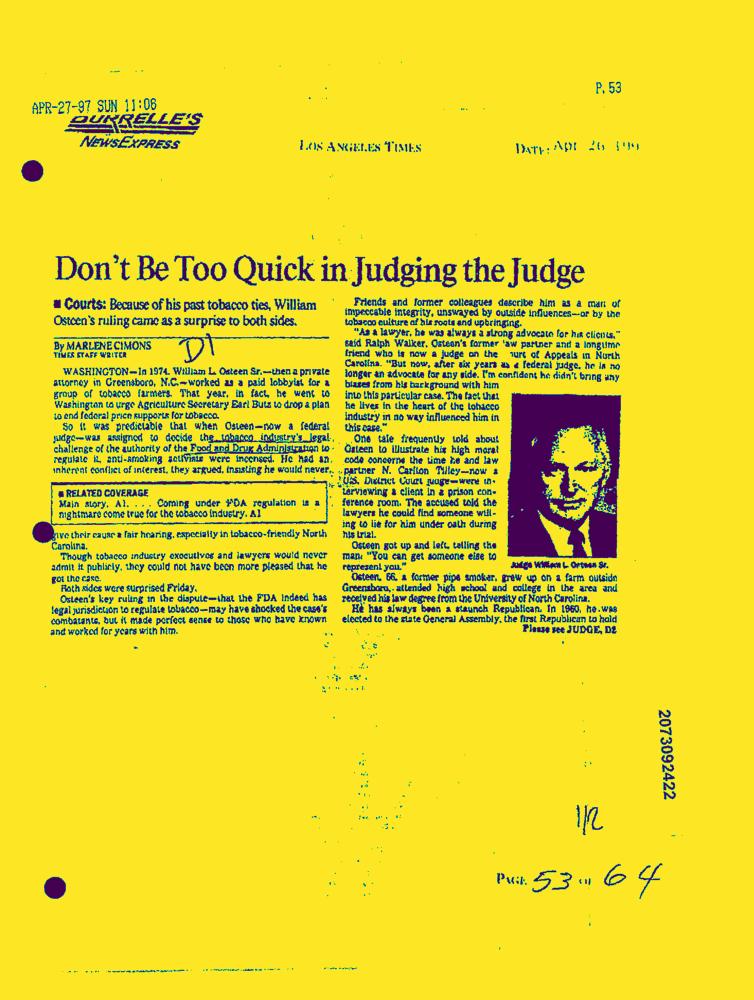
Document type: News-Article